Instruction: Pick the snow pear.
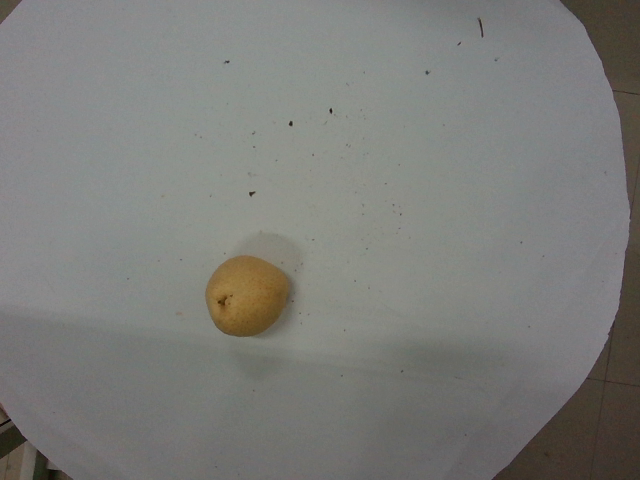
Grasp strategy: vertical